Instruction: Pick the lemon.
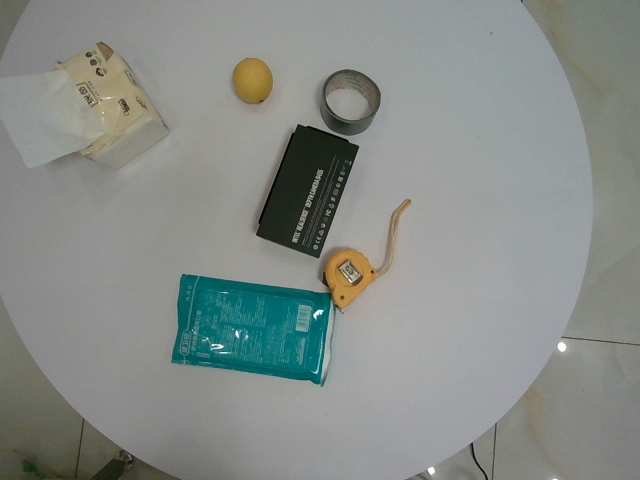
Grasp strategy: vertical